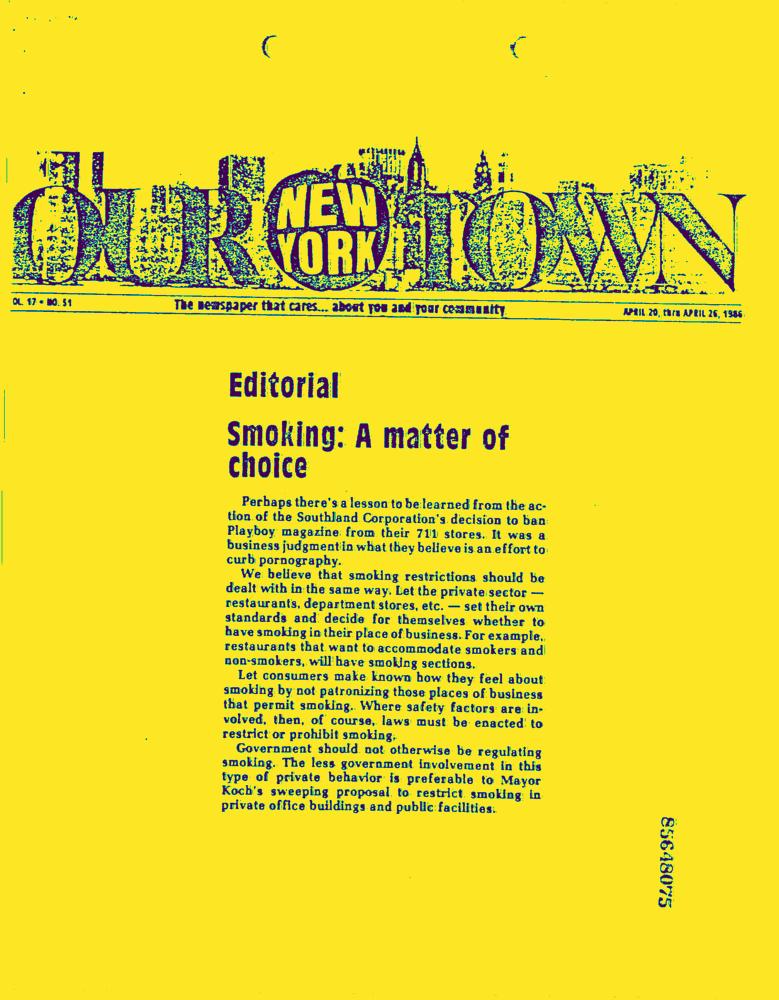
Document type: News-Article